Question: What are the imaging findings?
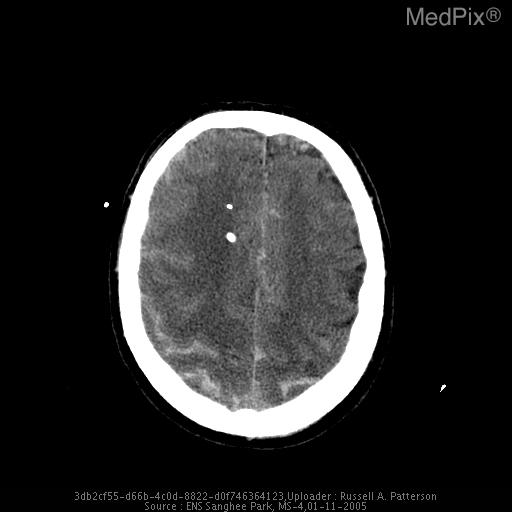
Answer: The imaging shows On non-contrast CT of head, fluid-fluid level with tracking into ventricles noted.  Ventricular catheter on R frontal noted.  Scattered aneurismal subarachnoid hemorrhage seen in sulci. There is intraventricular and subarachnoid hemorrhage..